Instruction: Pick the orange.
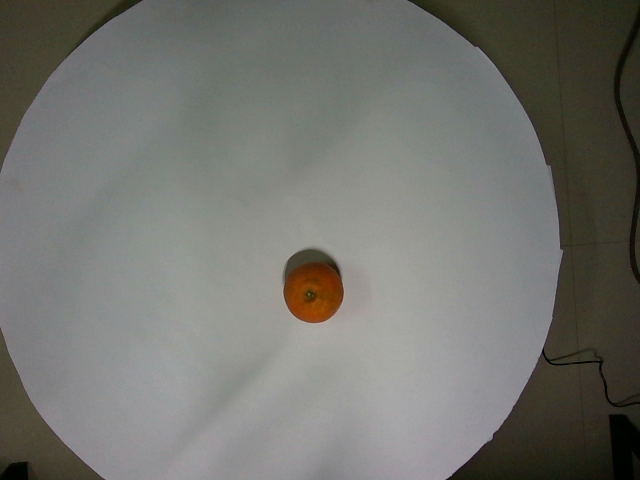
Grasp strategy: vertical